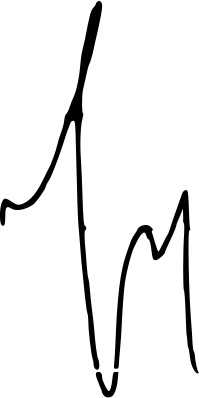
Signature of: vano merabishvili